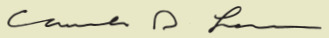
Signature of: charles lavine